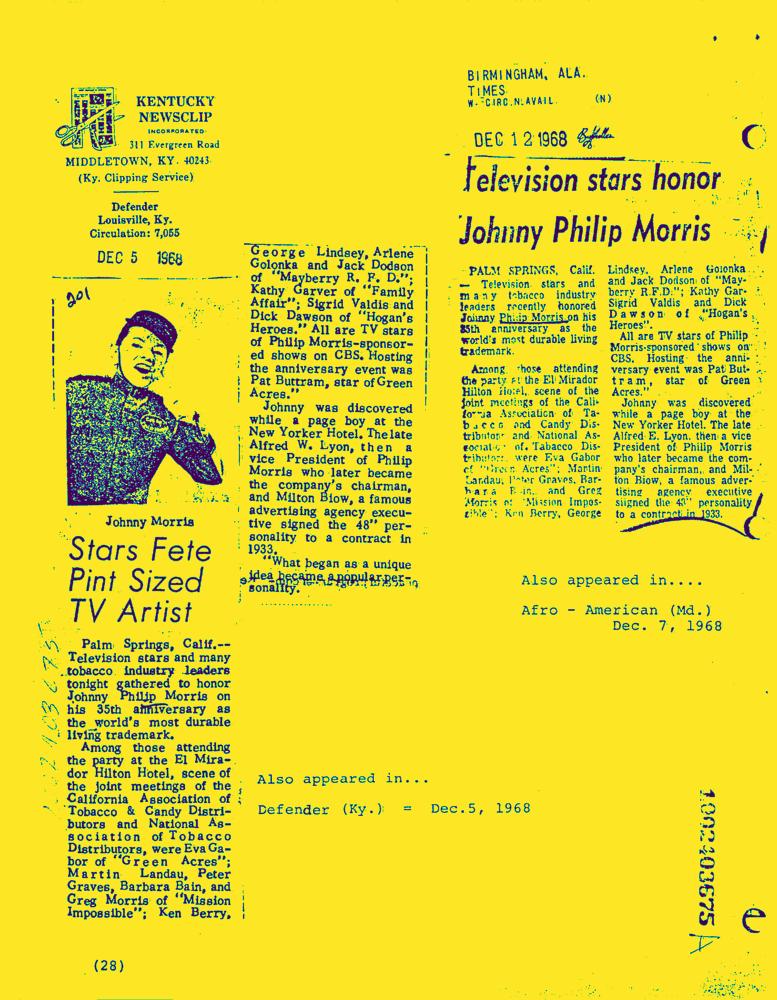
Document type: News-Article